Question: What is the filing due date as per the document?
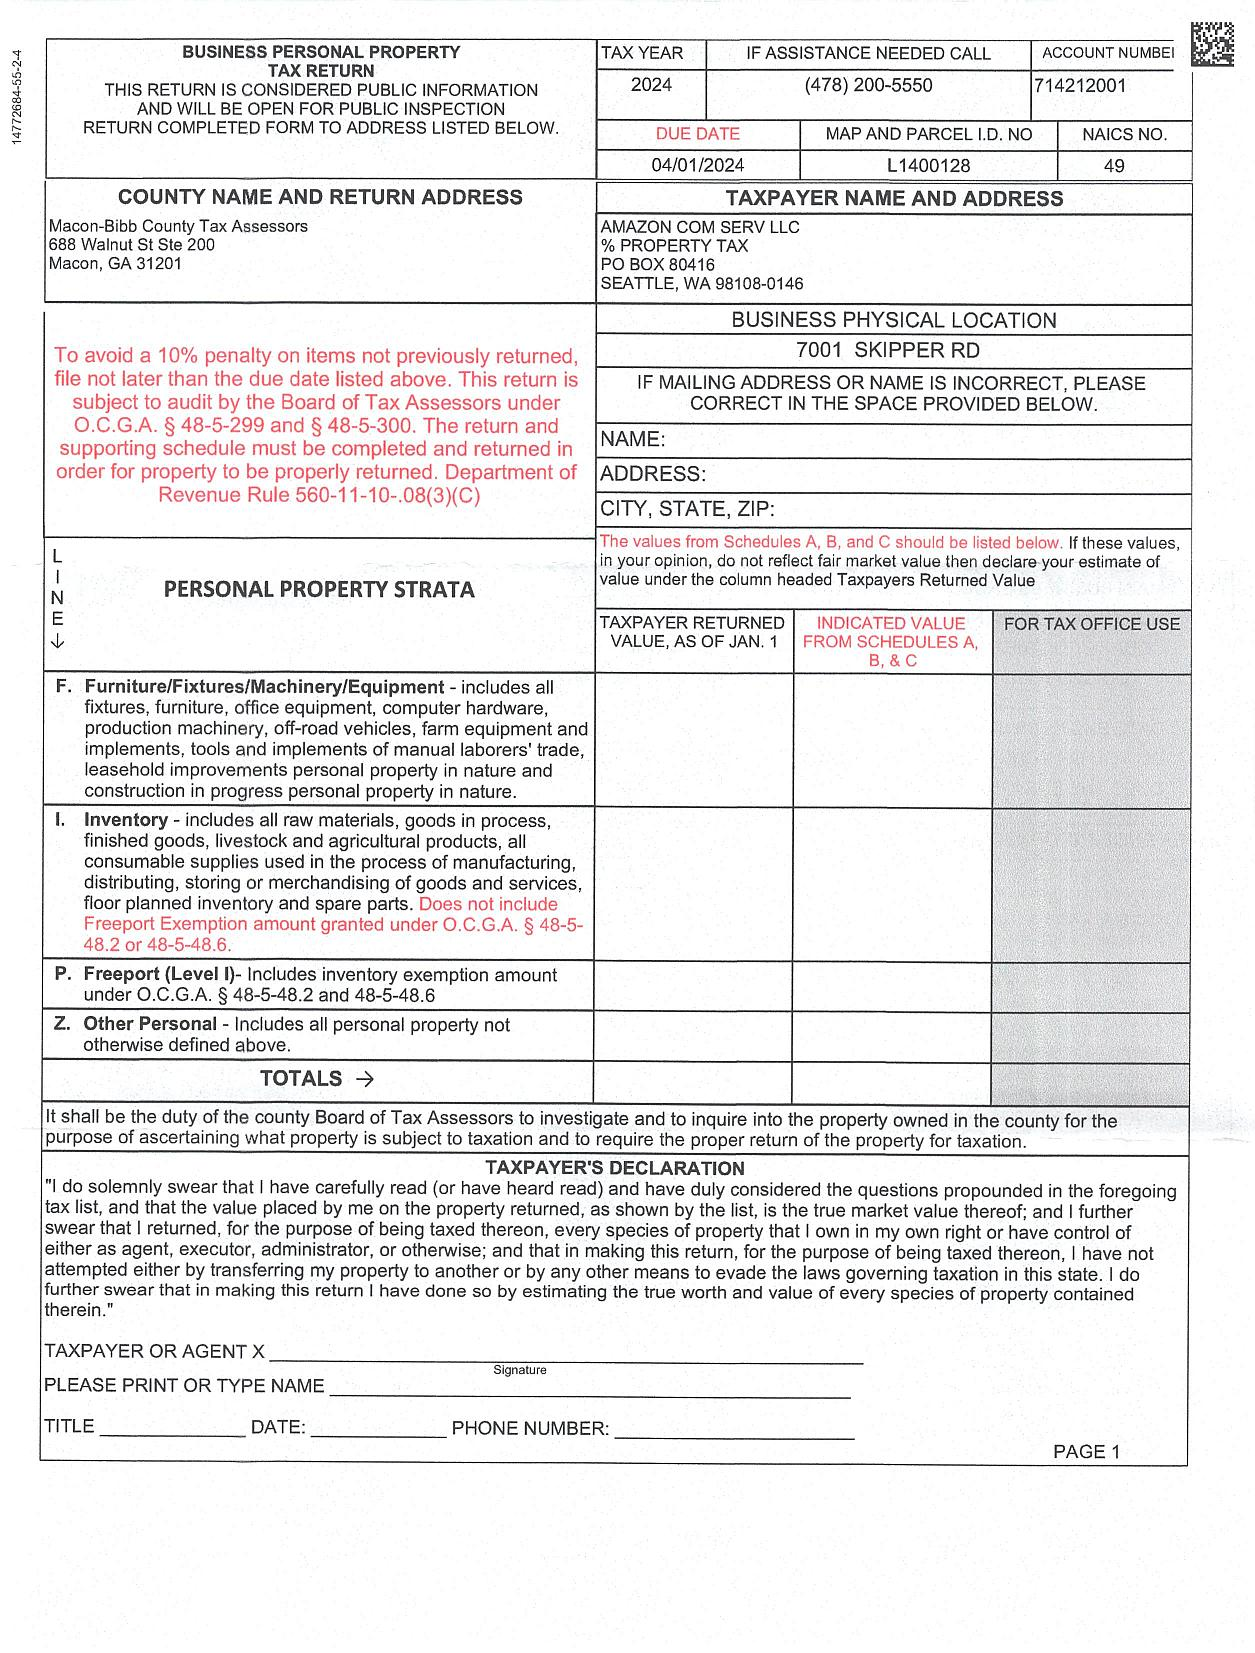
Answer: "4/1/24"